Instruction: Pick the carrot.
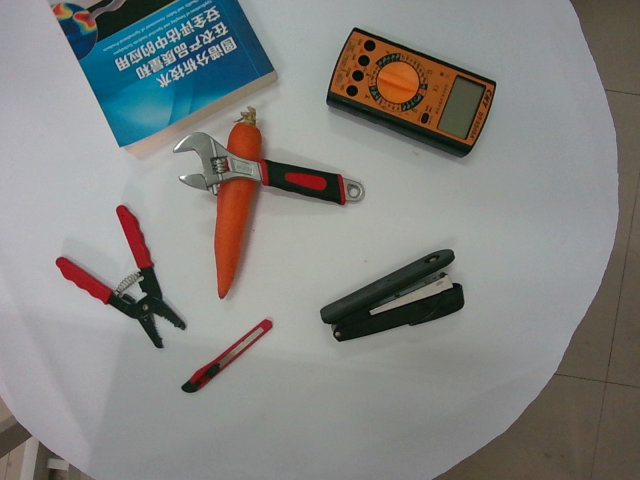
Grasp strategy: vertical